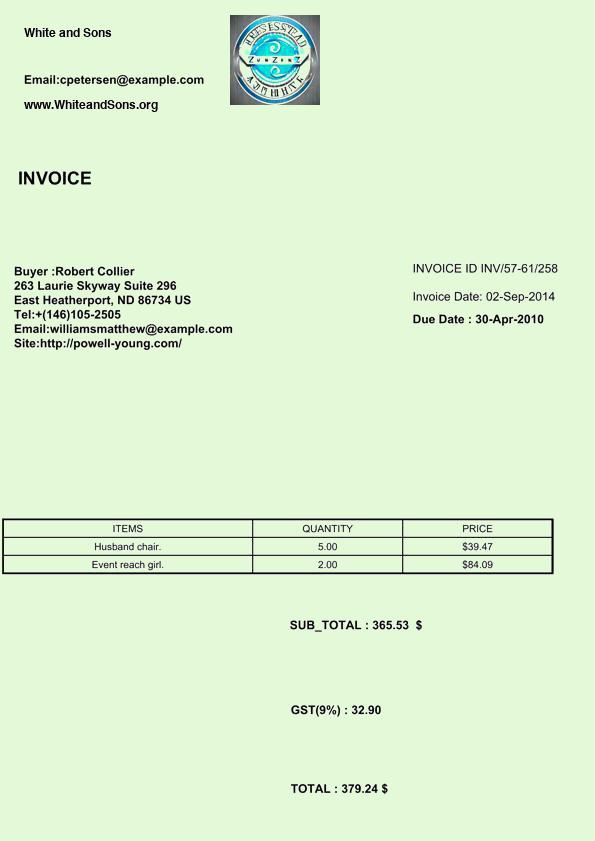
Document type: Invoice